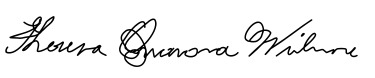
Signature of: theresa laanui